Question: What is the assessed value of the property as noted in the document?
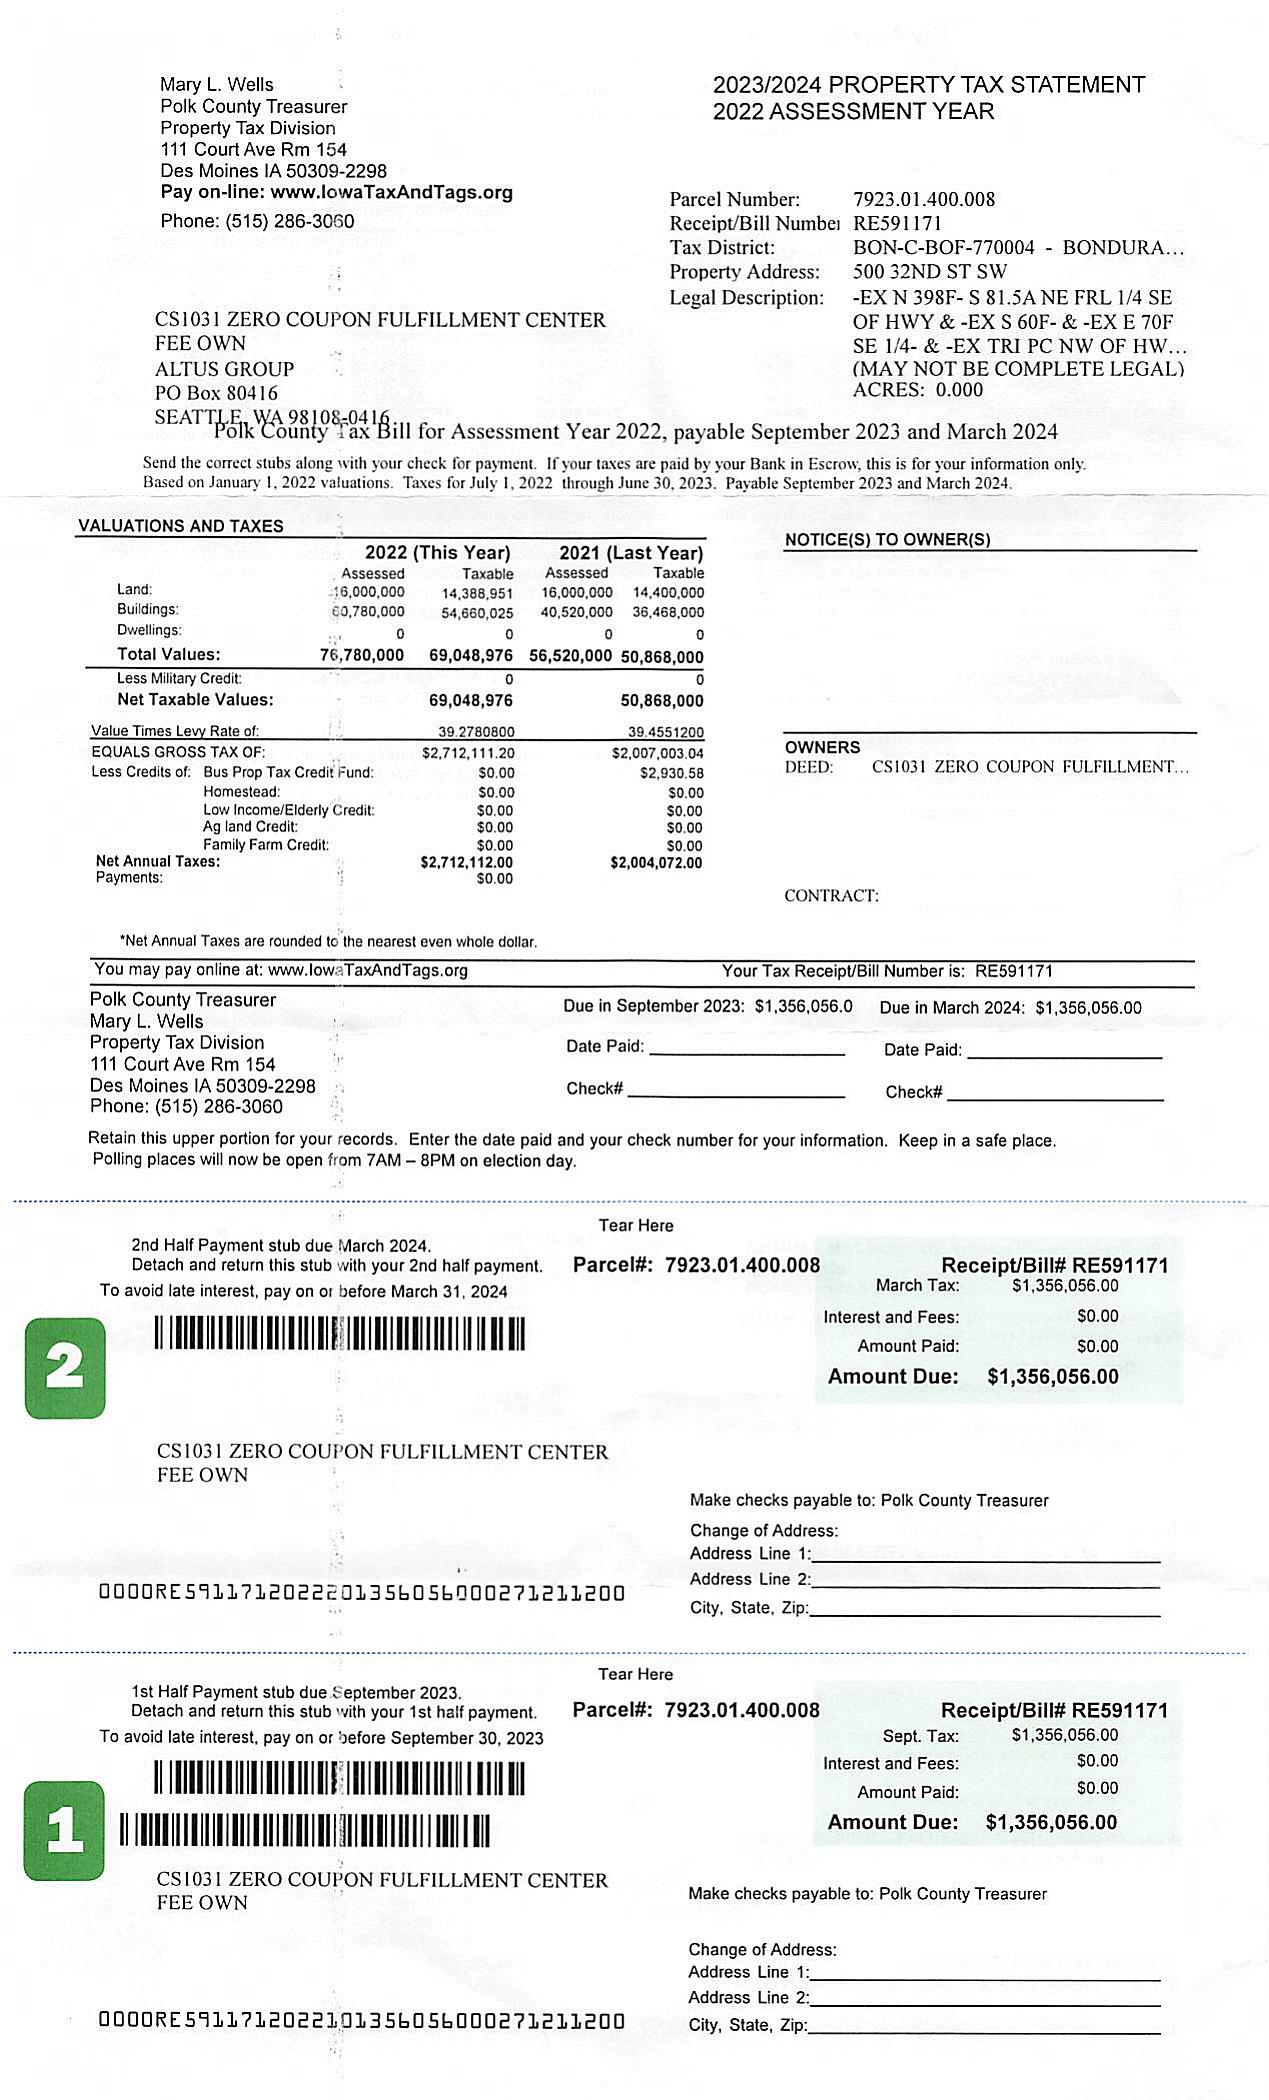
Answer: "$76,780,000 "